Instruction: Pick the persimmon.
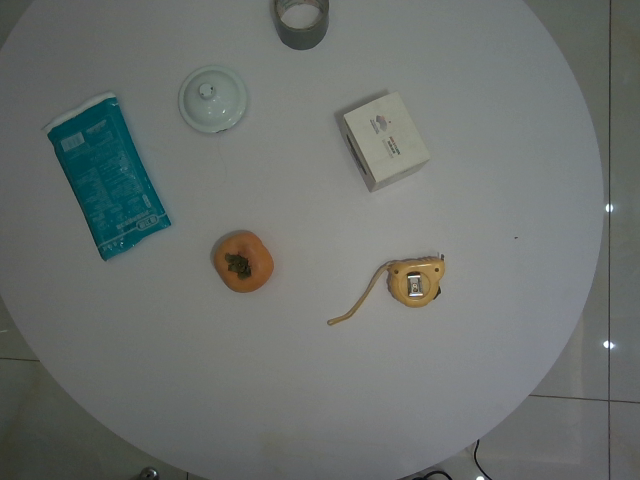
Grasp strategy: vertical